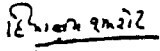
Signature of: himalaya shumsher rana